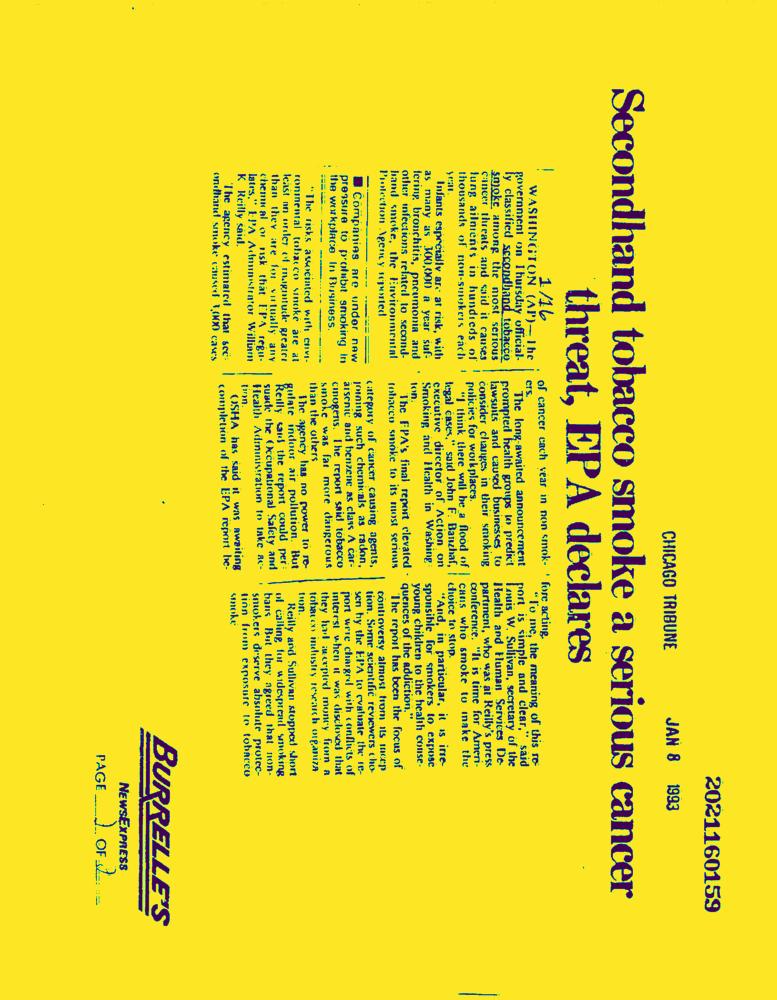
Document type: News-Article